Patient: Male, age 78
A 78-year-old man was admitted due to recurrent fever and fatigue for past one year. Two weeks prior to admission, his fatigue intensified, and the highest temperature reached 39.5C. He had lost 5kg over the past year and had a history of cerebral infarction and hypertension. On examination, the patient was febrile at 38C. His C-reactive protein (CRP) (62.49 mg/dl), procalcitonin (0.213ng/mL) and erythrocyte sedimentation rate (84 mm/h) were elevated. Computed tomography (CT) of the chest revealed diffusely distributed nodules in both lungs, bilateral bronchiolitis, and tuberculosis could not be excluded. The aortic arch was thickened and the local calcified plaque moved inward, which indicated further aortic computed tomography angiography (CTA) examination (Figure 1). Echocardiography revealed no vegetation in the mitral and aortic valve areas. The chest CTA confirmed multiple atherosclerosis and ulcers, and intermural hematoma in the aortic arch and thoracic aorta. Combined with the medical history, the involvement of tuberculosis in the aorta should be highly suspected (Figure 2). Re-examination of lung CT revealed bronchiole lesions and multiple miliary foci in both lungs, which were larger than one week prior, with pleural effusion, and slightly thickened pleura, suggestive of miliary tuberculosis (Figure 3). The T cell spot test, sputum culture, and sputum GeneXpert test were positive for Mycobacterium tuberculosis and GeneXpert indicated sensitivity to rifampicin. Since disseminated tuberculosis was definite and the patient's disease potentially involved the major thoracic vessels, anti-tuberculosis and steroids were initiated immediately. Methylprednisolone was administered at 40mg/day for 3 days, 20mg/day for 3 days, 8mg/day for 3 days, 4mg/day for 7 days, and then discontinued. Due to liver dysfunction, with alanine aminotransferase of 161U/L and aspartate aminotransferase of 203U/L, a regimen consisting of meropenem 1 g every 8 h, linezolid 0.6 g once daily, amikacin 0.4 g once daily, and levofloxacin 0.5 g once daily was administered. Surgical consultation concluded that no immediate surgical intervention was needed because the aortic wall was not ruptured. On normalisation of liver function, the anti-tuberculosis regimen was changed to isoniazid 0.3 g once daily, rifapentine 0.45 g twice a week, linezolid 0.6 g once daily, ethambutol 0.75 g once daily, levofloxacin 0.5 g once daily. After two weeks of treatment, the patient's body temperature returned to normal, and a re-examination of the lung CT indicated that the lesion was partially absorbed (Figure 4). The patient was discharged and continued to receive oral medications. We planned the follow-up to be weekly initially, gradually transitioning to every two weeks, and then monthly after stabilisation. Routine blood, liver and kidney functions were examined at each follow-up visit. Sputum smears and cultures were performed monthly. Pulmonary CT was re-examined two months later, and aortic CTA was re-examined four months later. The patient tolerated and was compliant with anti-tuberculosis drugs.
Keywords: anti-tuberculosis therapy, aortic pseudoaneurysm, endovascular stent implantation, steroids, tuberculosis aortitis
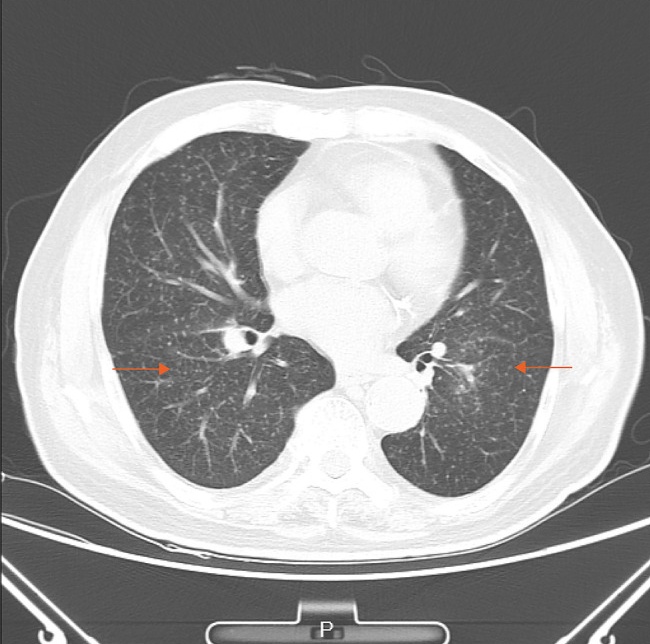
Image caption: Chest CT showing: diffusely distributed nodules in both lungs, bilateral bronchiolitis, and tuberculosis could not be excluded. The aortic arch was thickened, and the local calcified plaque moved inward, which indicated further aortic CTA examination.